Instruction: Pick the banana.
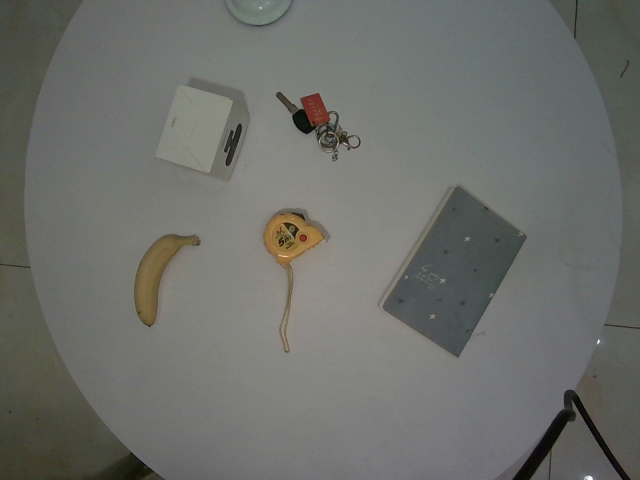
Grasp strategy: vertical